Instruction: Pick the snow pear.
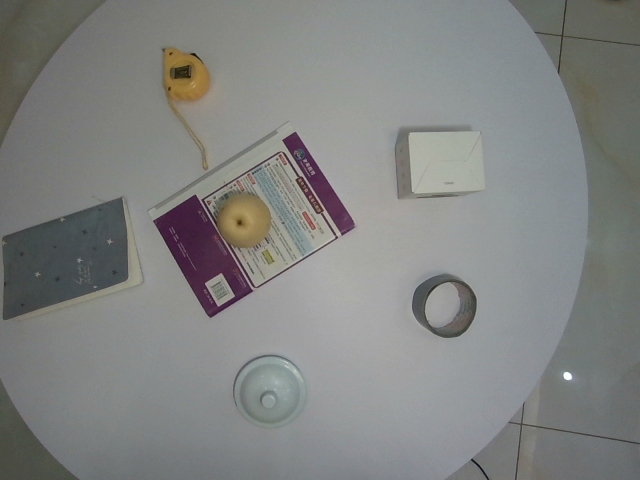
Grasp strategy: vertical